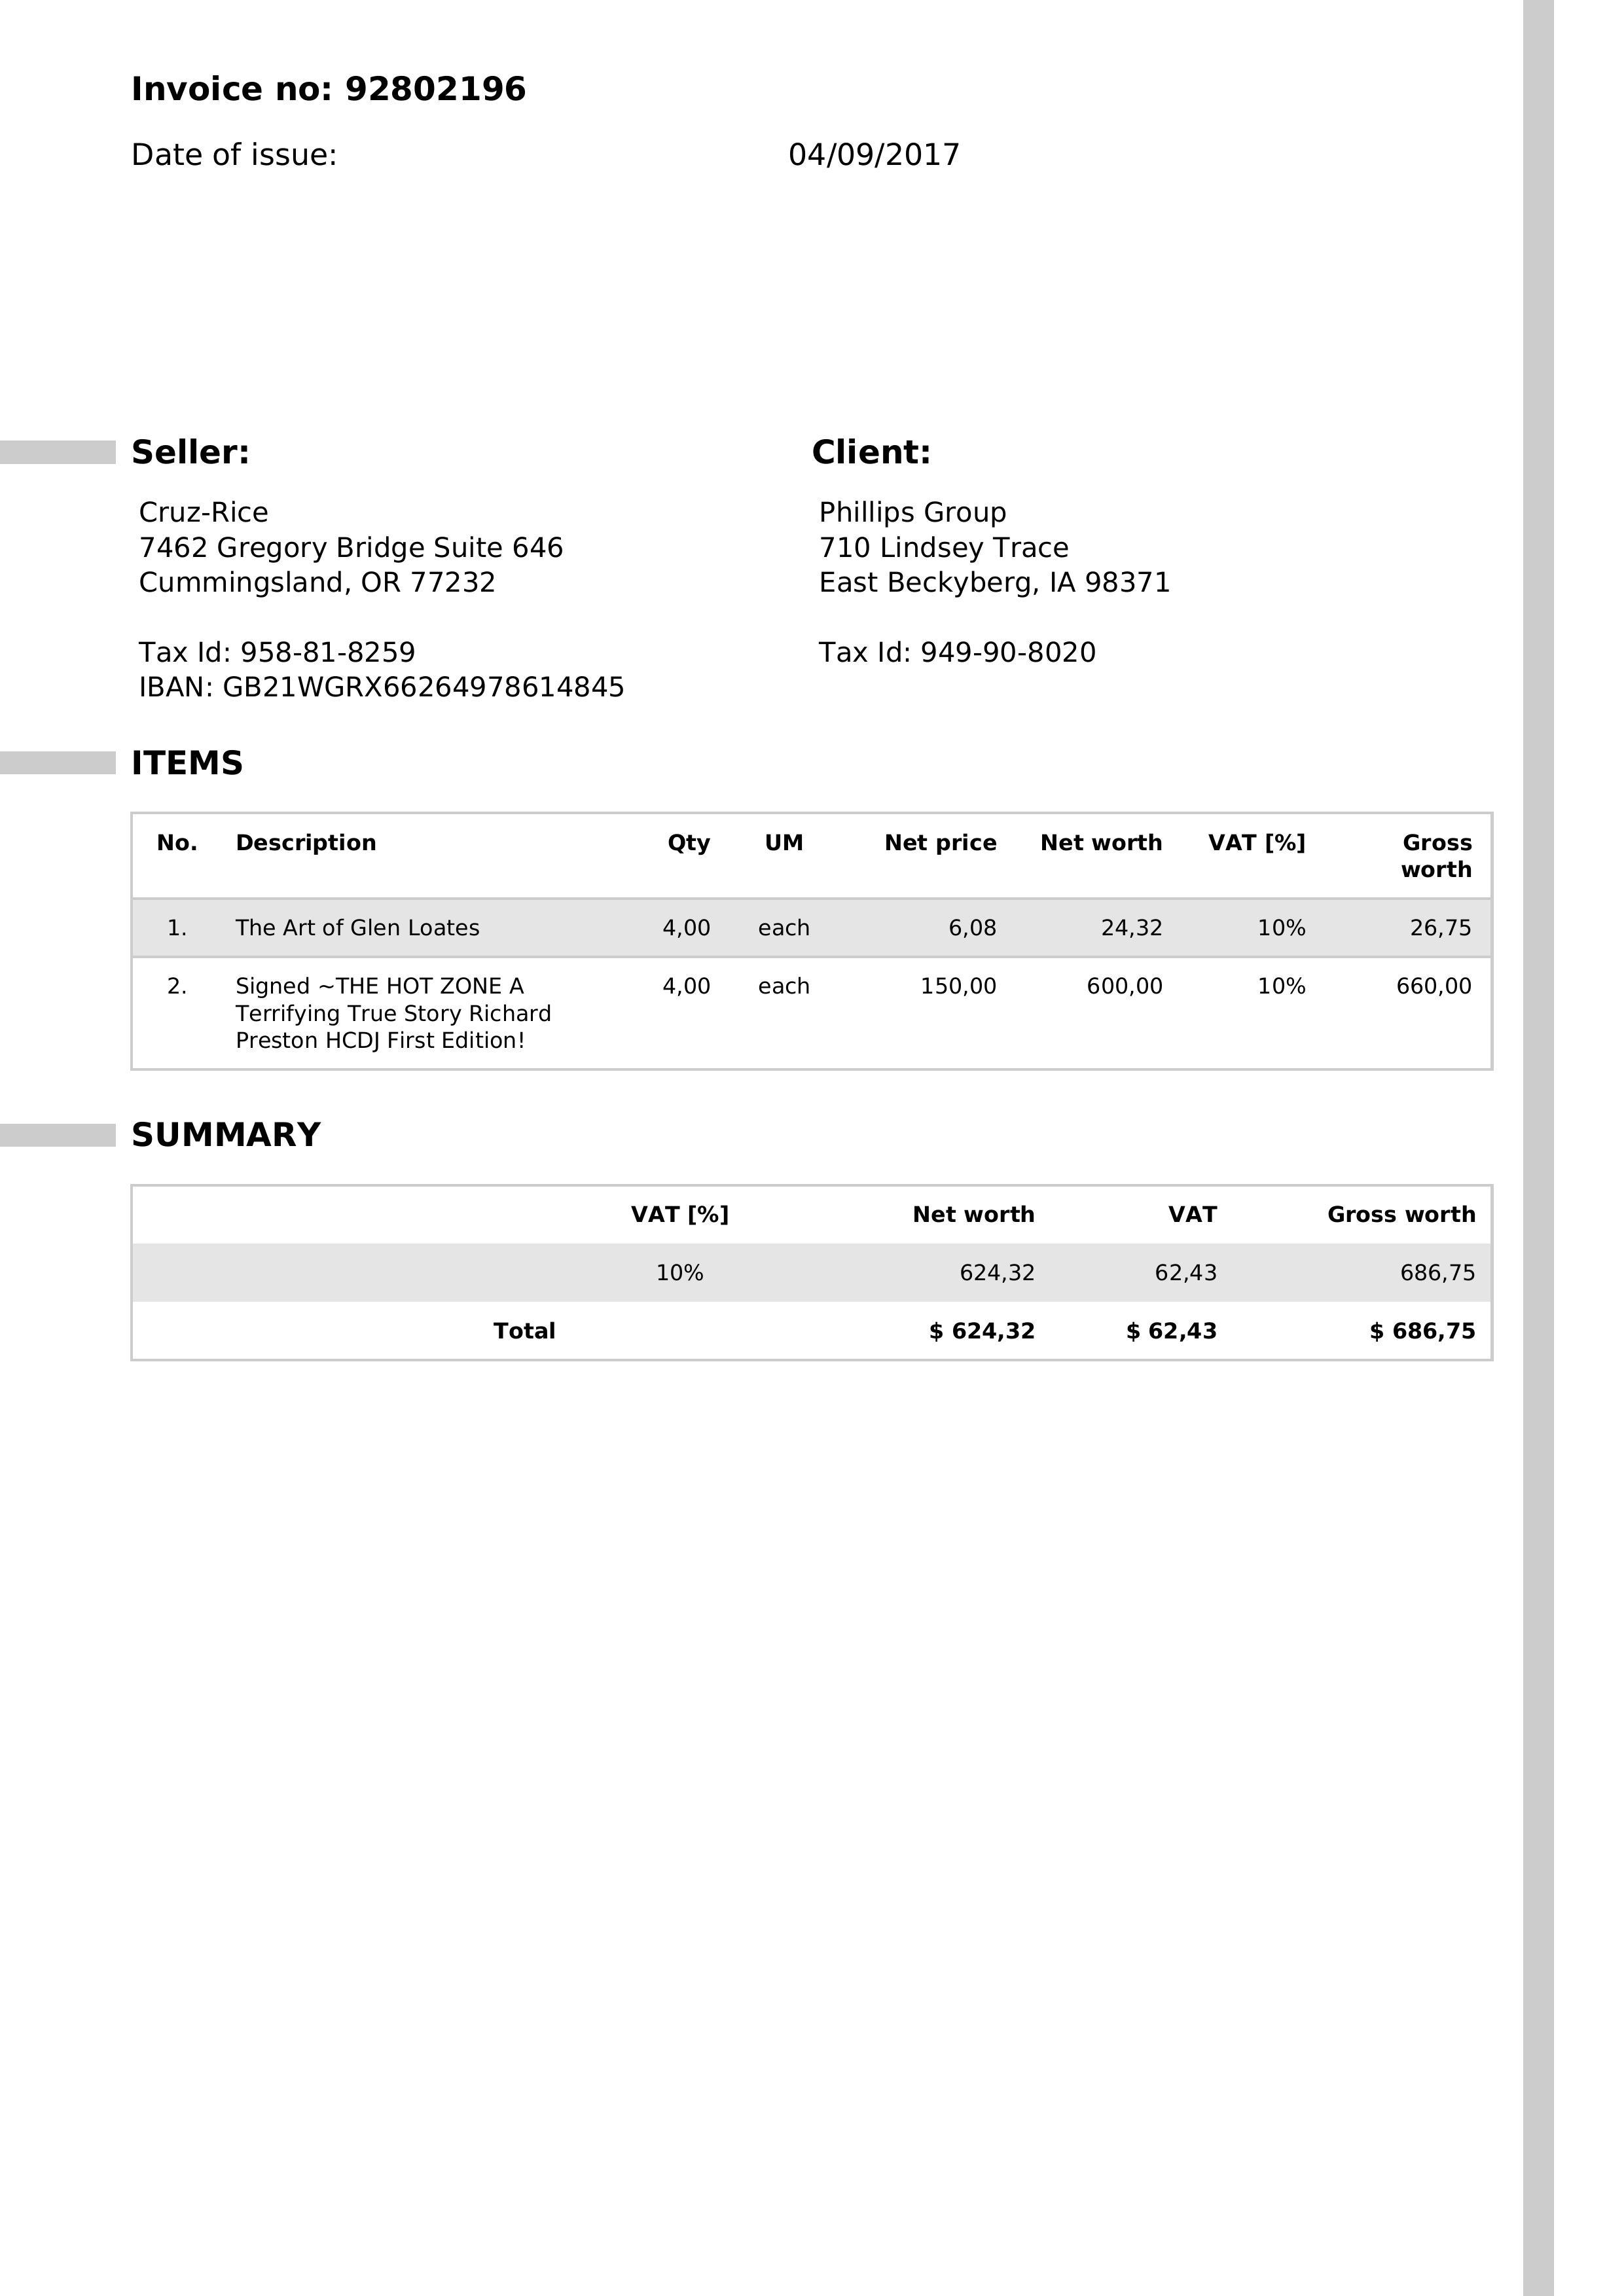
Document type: Invoice